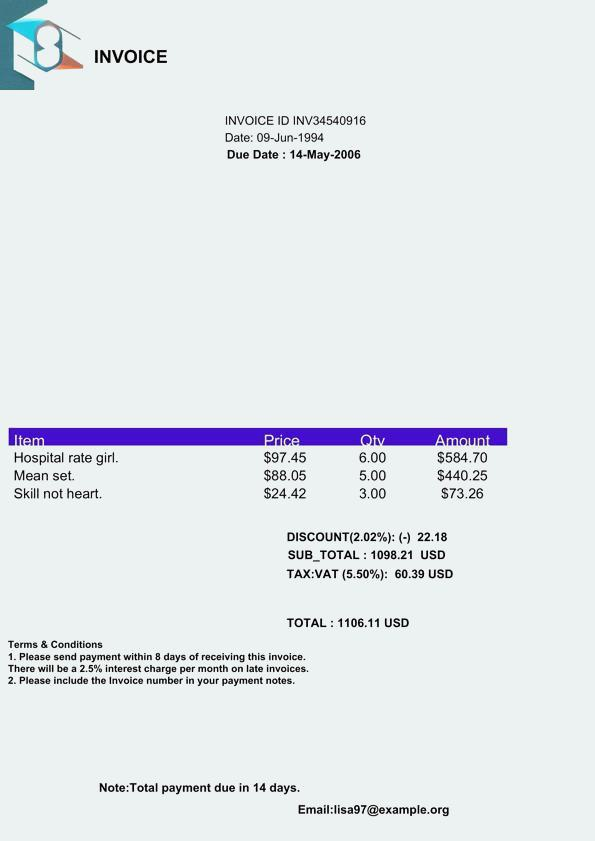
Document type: Invoice